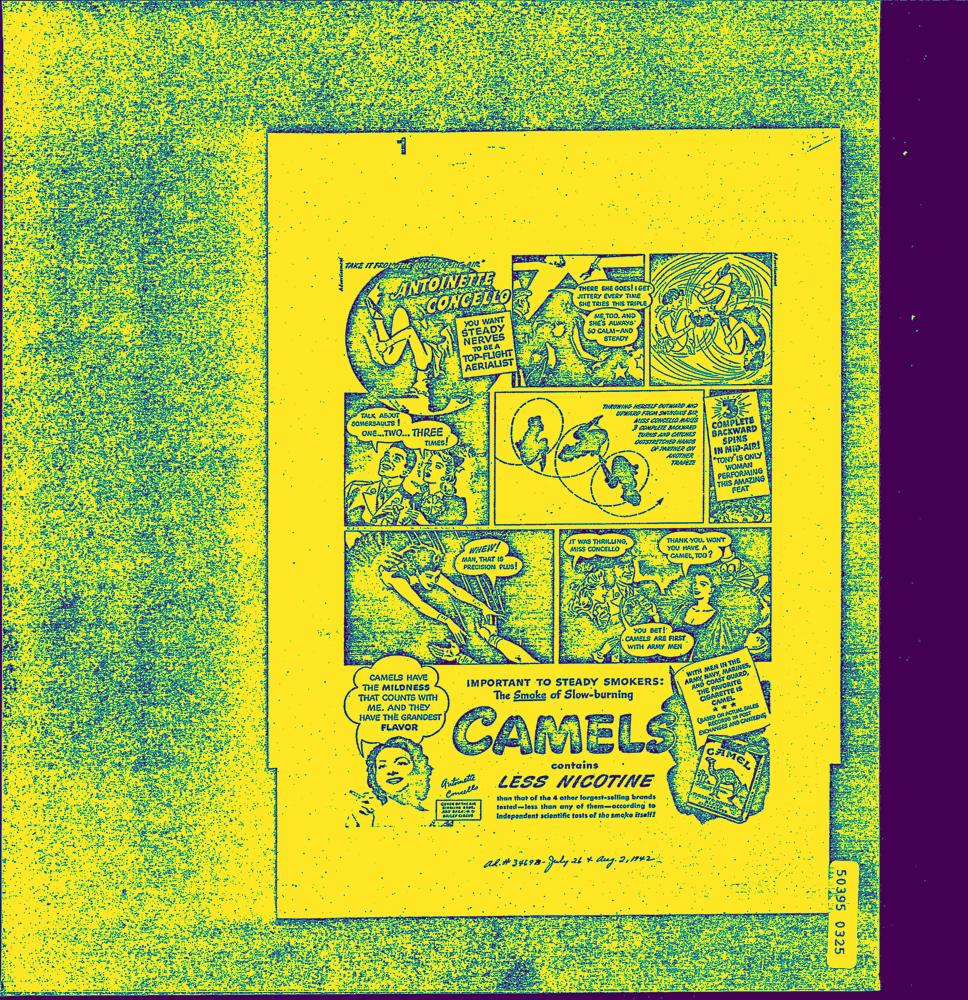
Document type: AD